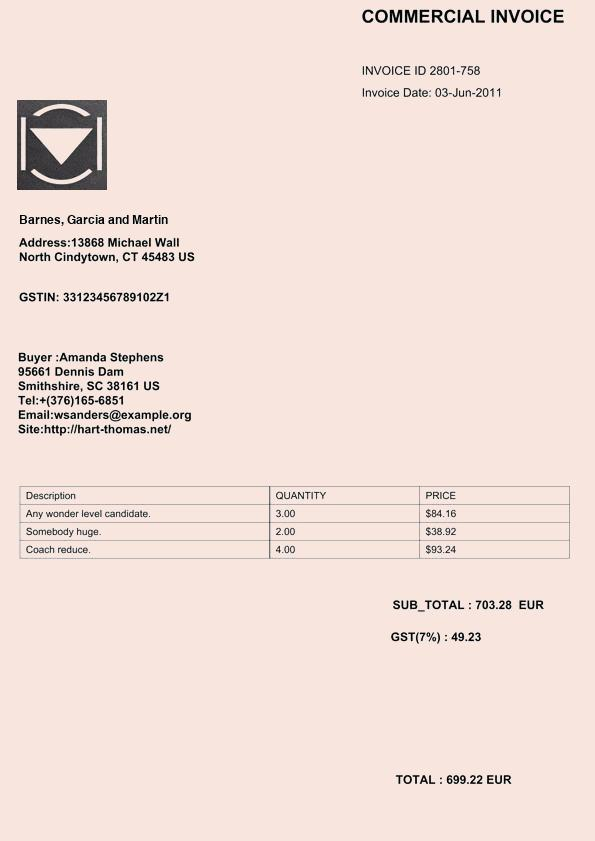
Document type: Invoice